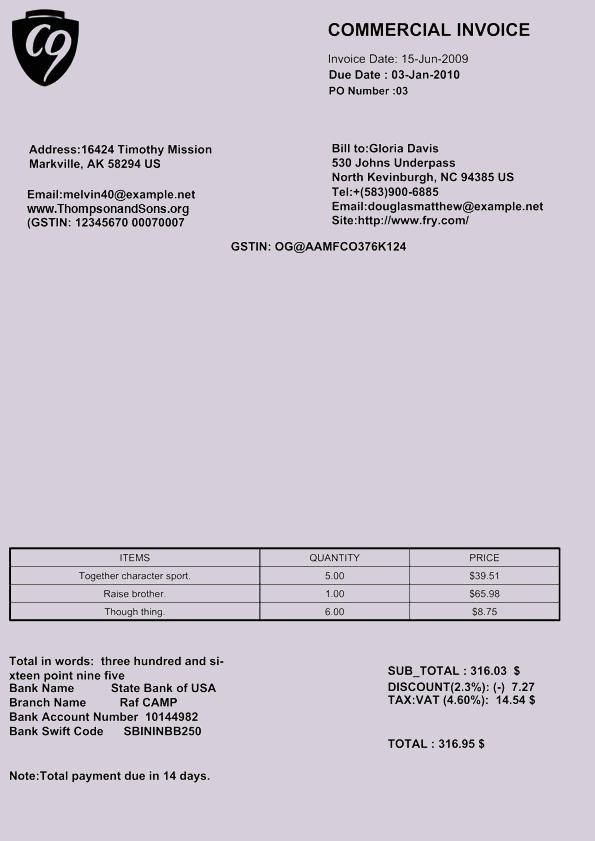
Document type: Invoice